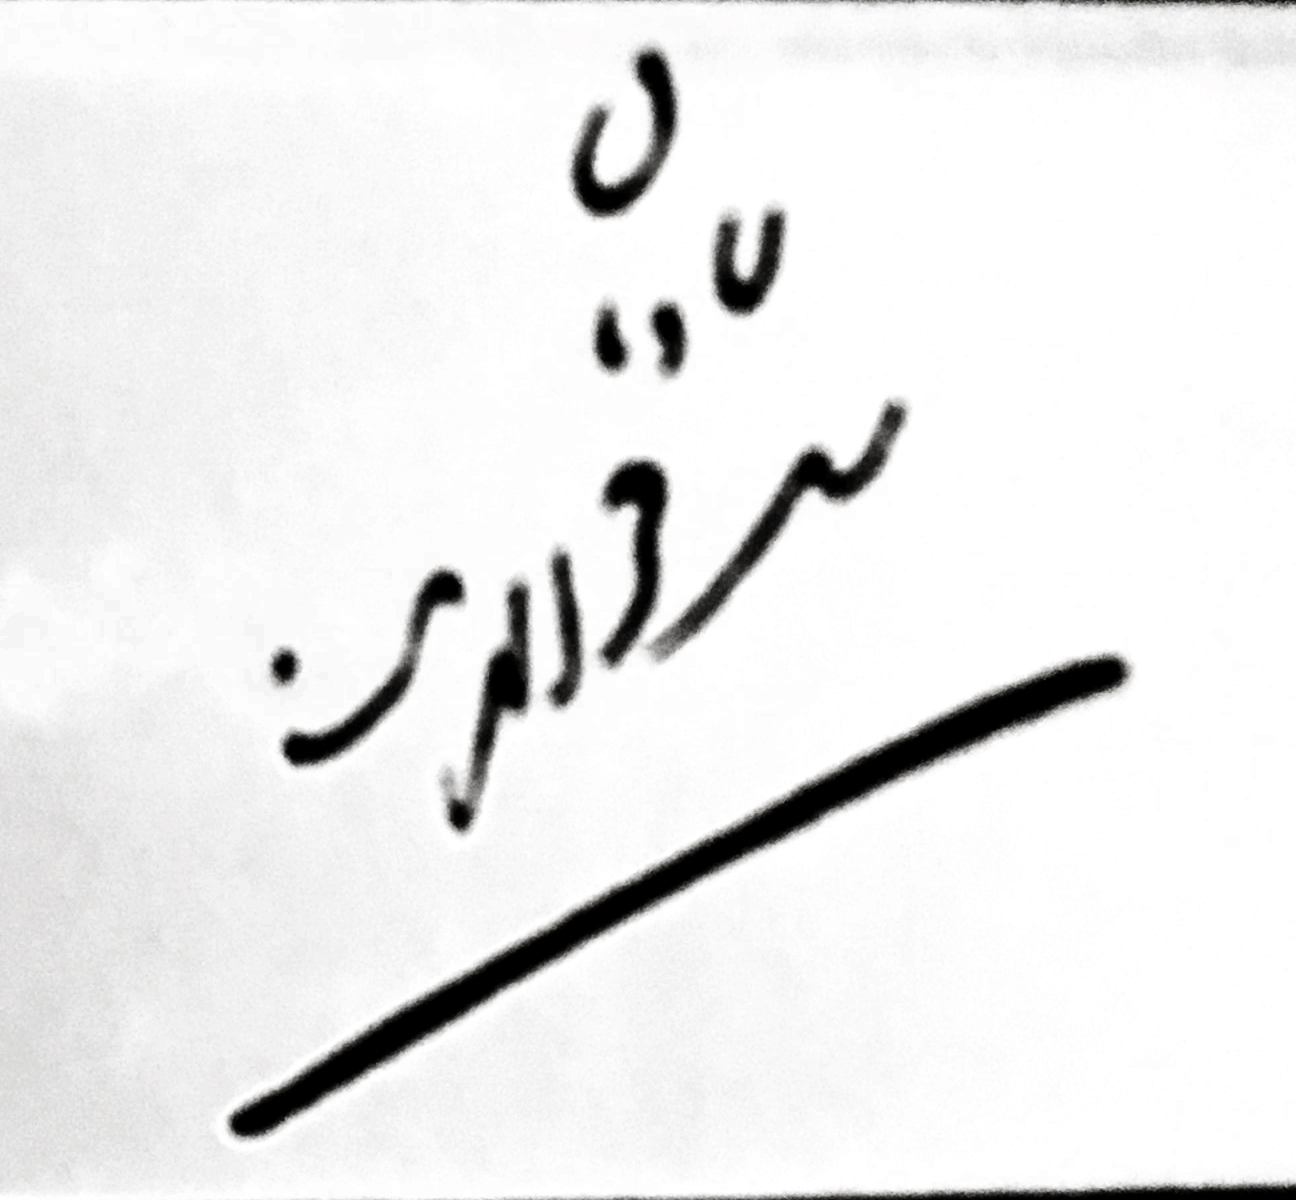
Signature of: fakhreddin shadman